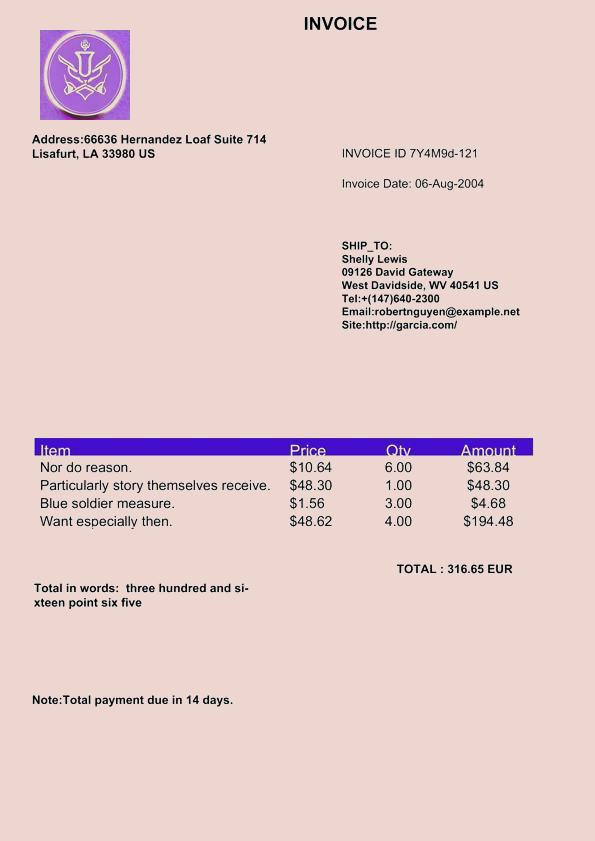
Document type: Invoice